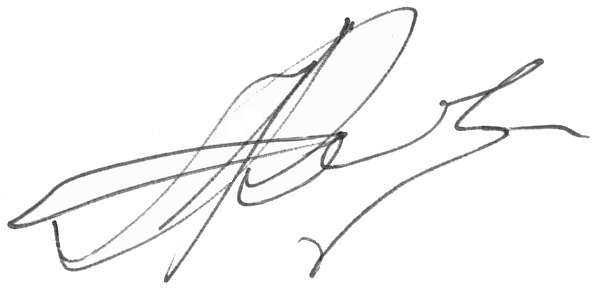
Signature of: aleksandr kavalerov